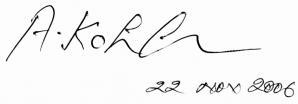
Signature of: anil kohli